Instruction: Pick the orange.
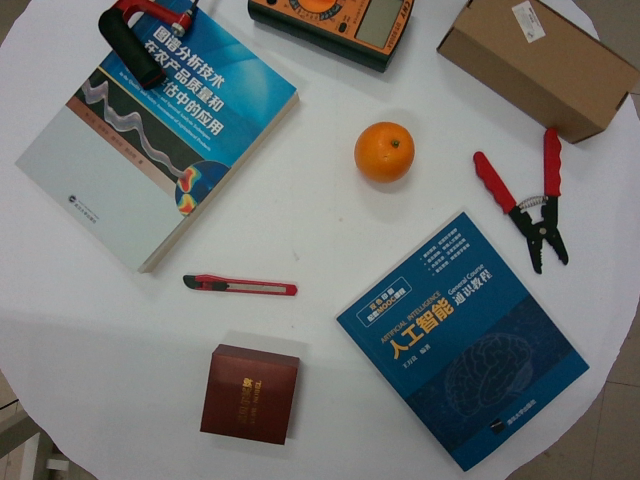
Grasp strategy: vertical